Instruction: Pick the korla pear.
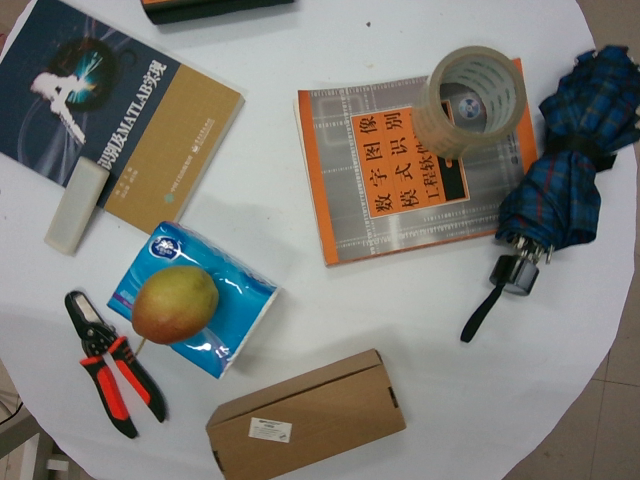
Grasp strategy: vertical